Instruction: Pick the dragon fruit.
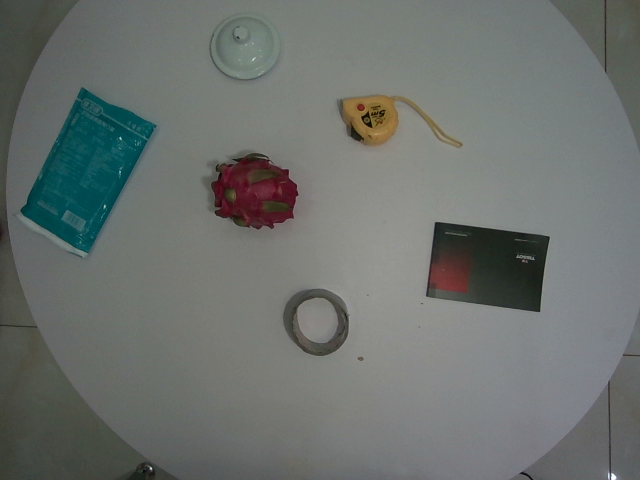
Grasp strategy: vertical